Question: Explain the disease:
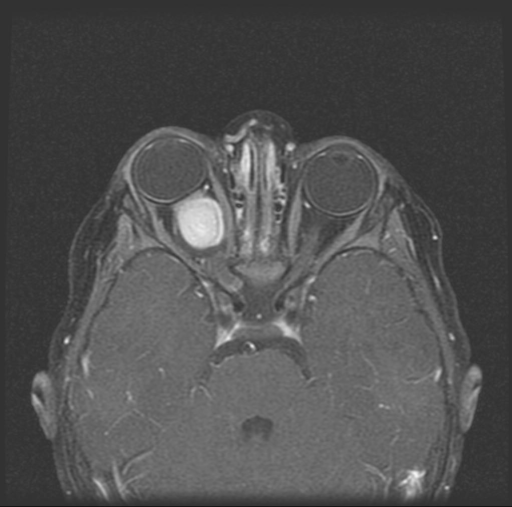
Answer: The disease is discussed as: The pediatric patient presenting with proptosis should always make the clinician think of rhabdomyosarcoma. Although this tumor accounts for only about 10% of all orbital tumors, it is the most common primary malignancy of the orbit and is rapidly progressive and destructive. For this reason, children with proptosis, decreased vision, or ptosis should promptly be imaged with either CT or MRI (CT is better to evaluate for bony invasion of rhabdomyosarcoma) to evaluate for a mass suspicious for rhabdomyosarcoma.

Other masses in the differential include orbital cysts (which are the most common orbital mass and generally benign), vascular lesions, neurogenic tumors as listed above, and metastatic disease (of which, neuroblastoma is the most common malignancy to metastasize to the orbit). Cysts of the orbit are by far the most common, with dermoid and epidermoid cysts accounting for about 30-46% of all orbital masses; vascular lesions account for about 15%; neurogenic tumors and metastatic tumors both account for about 2-3% each.

This patient had an MRI series of the orbits done, revealing a retrobulbar mass and the findings listed above. With the mass continuous with the optic nerve and encapsulated by the optic nerve sheath, it makes the diagnosis of an optic nerve tumor much more likely than the other possible diagnoses in the differential. As the mass has meninges smoothly lining it and there is CSF visualized between the mass and the dura, the mass is most likely a part of the optic nerve—leading to the diagnosis of optic nerve glioma.

An optic nerve glioma is often a juvenile pilocytic astrocytoma of the optic nerve, which is a benign and usually slow growing tumor. ONG accounts for about 20% of neurogenic tumors in the orbit, there is possibly a mild predilection for females, and it usually presents by 8 years of age. The presenting signs and symptoms are typically slow progressing painless proptosis, visual loss, nystagmus, strabismus, and optic atrophy or edema. About 29% of cases are associated with Neurofibromatosis Type I—typically presenting with bilateral optic nerve gliomas. At the time of diagnosis, about 25-30% of gliomas involve only the intraorbital optic nerve, about 60-70% of gliomas involve the chiasm, of which about 40% have invaded surrounding structures.

Management of optic nerve gliomas is typically conservative, involving regular interval physical exams and MRI imaging to evaluate for changes in size (physical exam every 6 months and MRI every 1 year). This is because ONGs are benign, slow growing tumors, and in up to 80% of cases, vision does decline some but then remains stable. Surgical and radiologic intervention result in loss of vision and are usually only offered if vision loss or proptosis progresses, or the tumor begins invading the chiasm or hypothalamus. Chemotherapy is also available and is becoming a more popular form of treatment, as it can avoid the possible complete loss of vision and neurotoxic effects of surgery and radiation. Chemotherapy drugs being used include carboplatin and vincristine, and several studies have recommended that chemotherapy with these drugs be first-line treatment for optic nerve gliomas that involve the chiasm and/or hypothalamus.

Prognosis for these patients depends on extent of tumor—for patients with ONG confined to the optic nerve, 20-year mortality is about 10%, if the chiasm is involved the mortality rate climbs to about 20%, and if the tumor extends into the hypothalamus, the 10-year mortality rate is greater than 55%.